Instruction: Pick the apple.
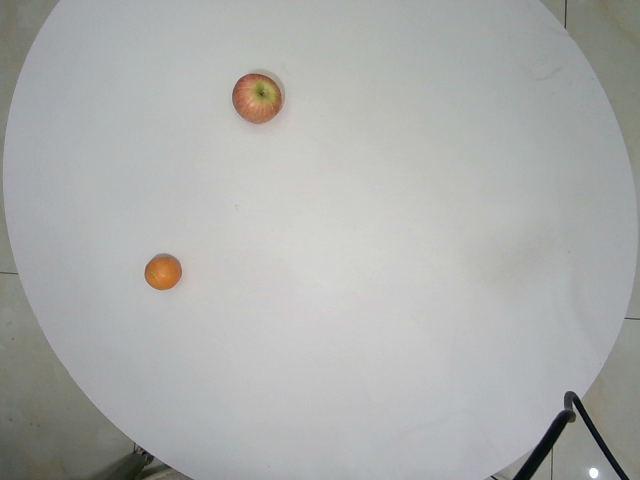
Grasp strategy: vertical